Question: What might the diagnosis be?
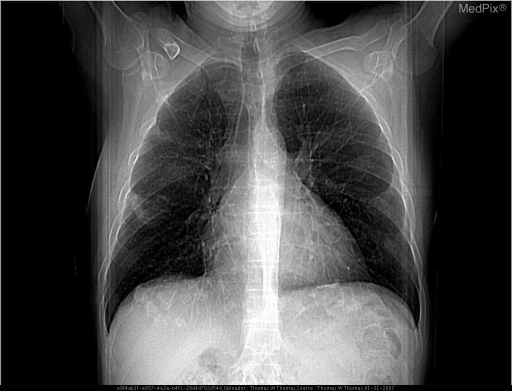
Answer: The possible diagnosis includes •  Asbestos exposure
•  Pleural TB
•  Pleural metastasis.